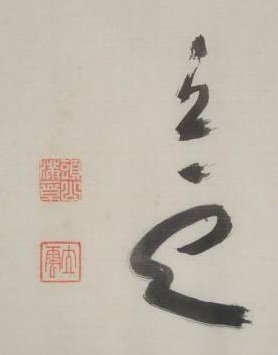
Signature of: tōyama mitsuru